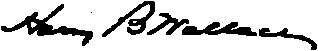
Signature of: harry brookings wallace